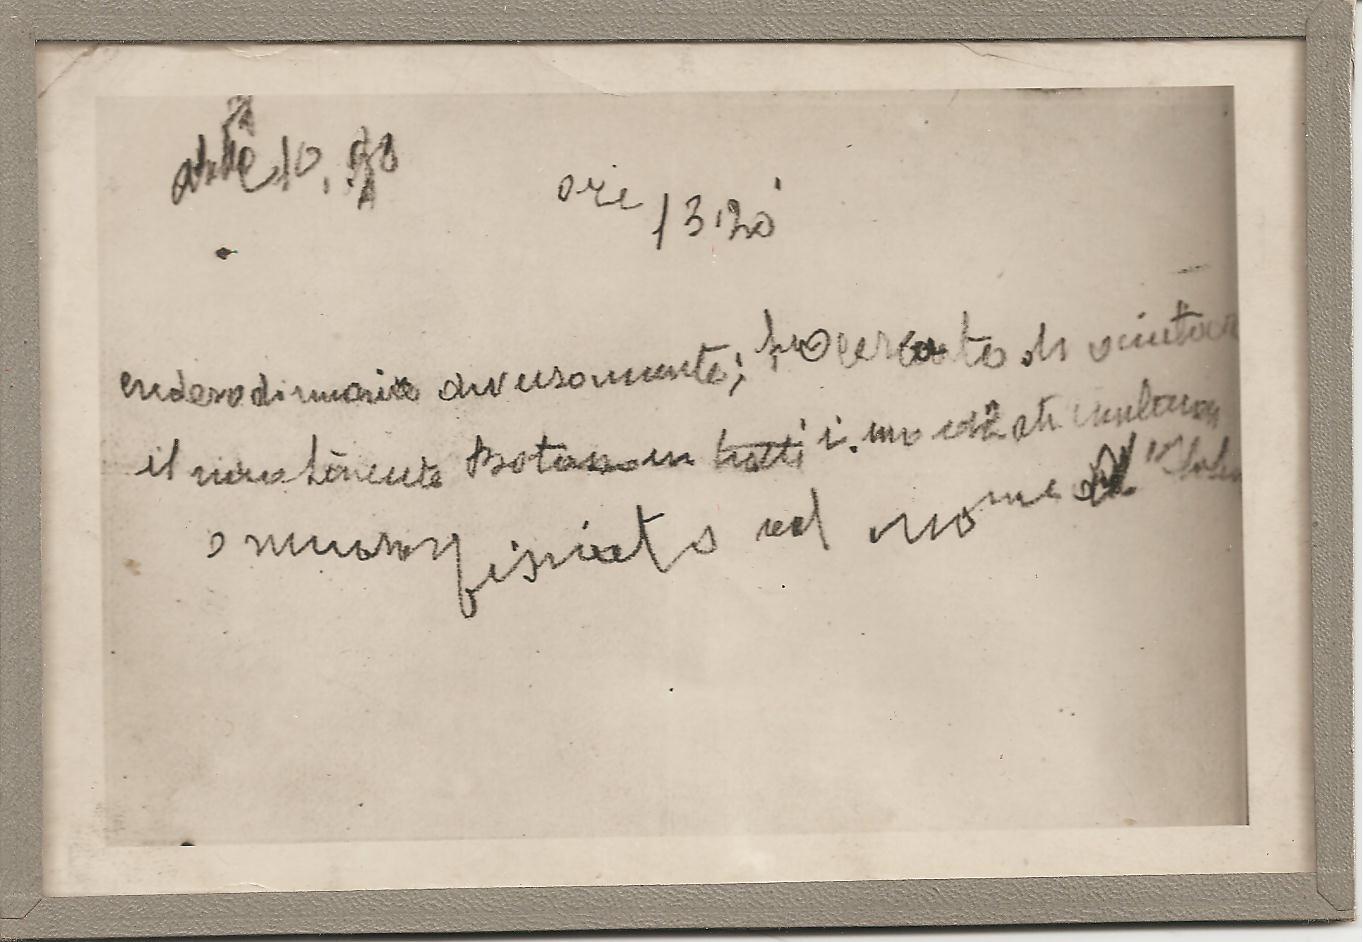
Signature of: vincenzo arbarello